Question: What could the diagnosis suggest?
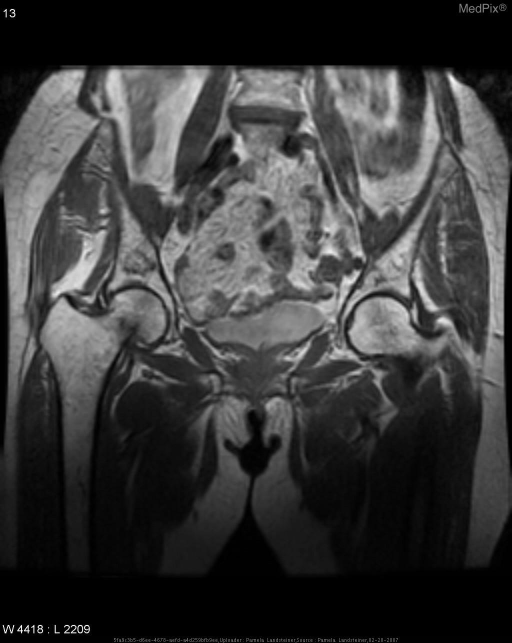
Answer: The possible diagnosis includes Non-displaced transverse fracture of right femoral neck
• Stress fracture (abnormal stress to normal bone)
    vs.
• Insufficiency fracture (normal stress to abnormal bone).